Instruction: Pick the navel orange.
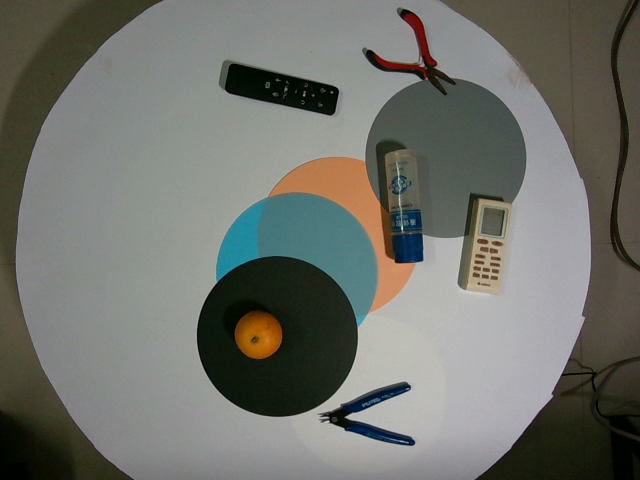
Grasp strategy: vertical